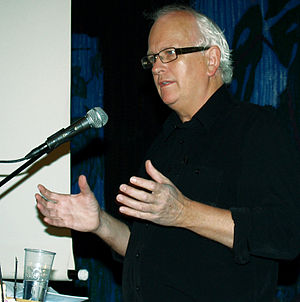
Norsk bokmål: Forfatter og prest Eyvind Skeie under Kirkemøtet 2008.